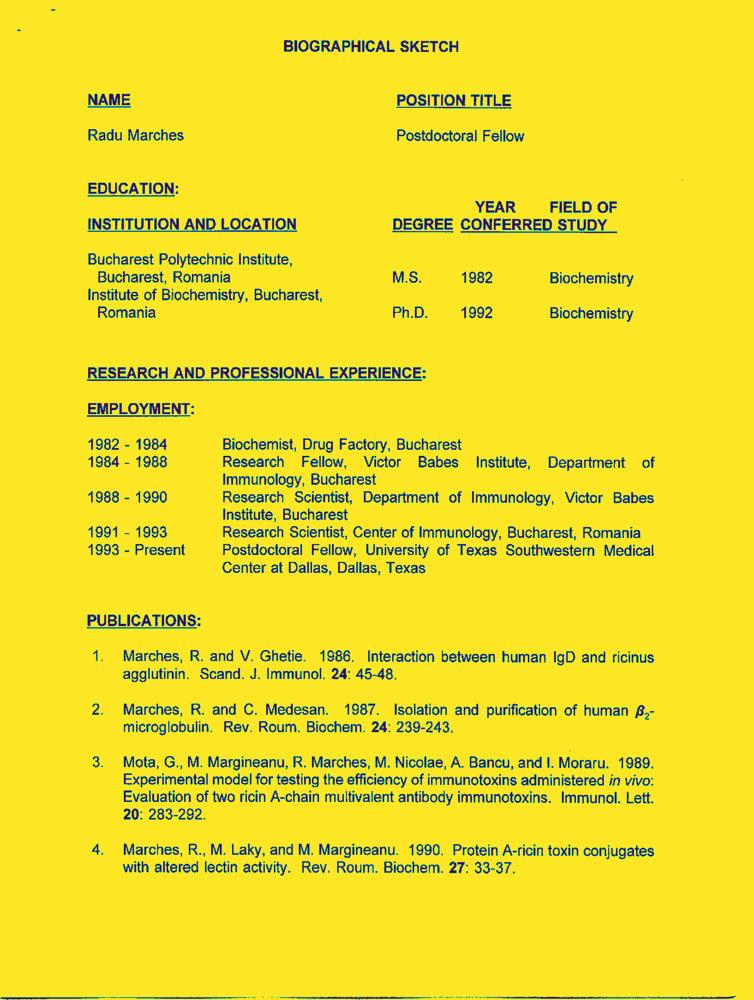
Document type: Resume-Doc